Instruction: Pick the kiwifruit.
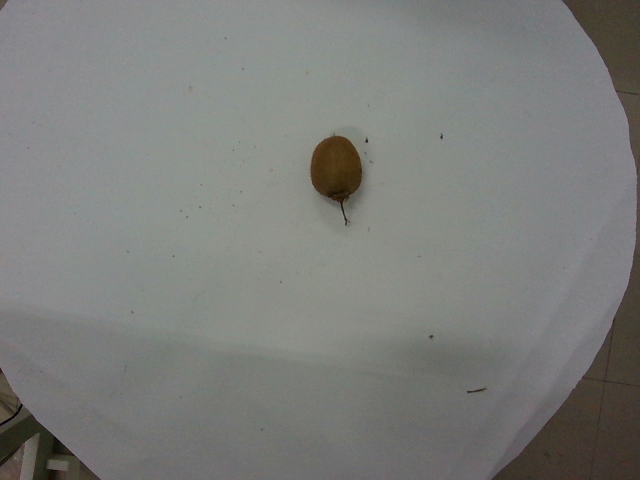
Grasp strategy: vertical